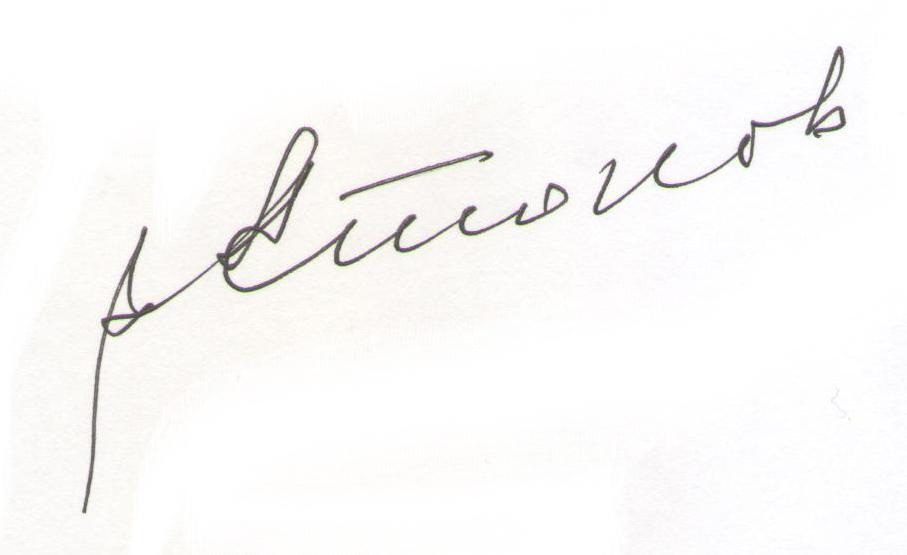
Signature of: vladimir atopov